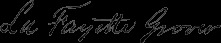
Signature of: la fayette grover